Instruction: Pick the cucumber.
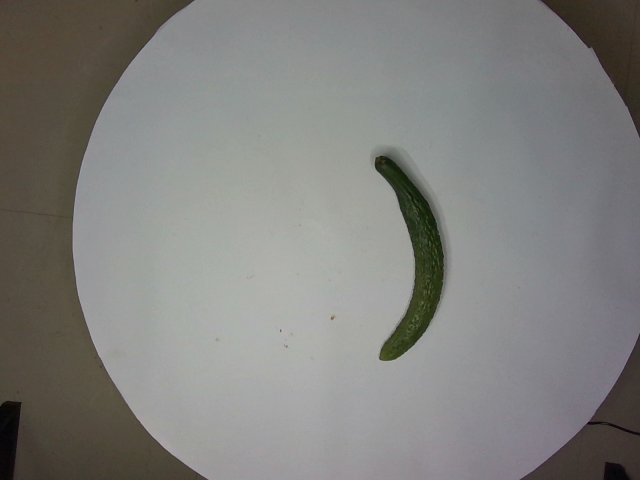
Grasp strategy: vertical